Question: What jurisdiction, city, or county is the document associated with?
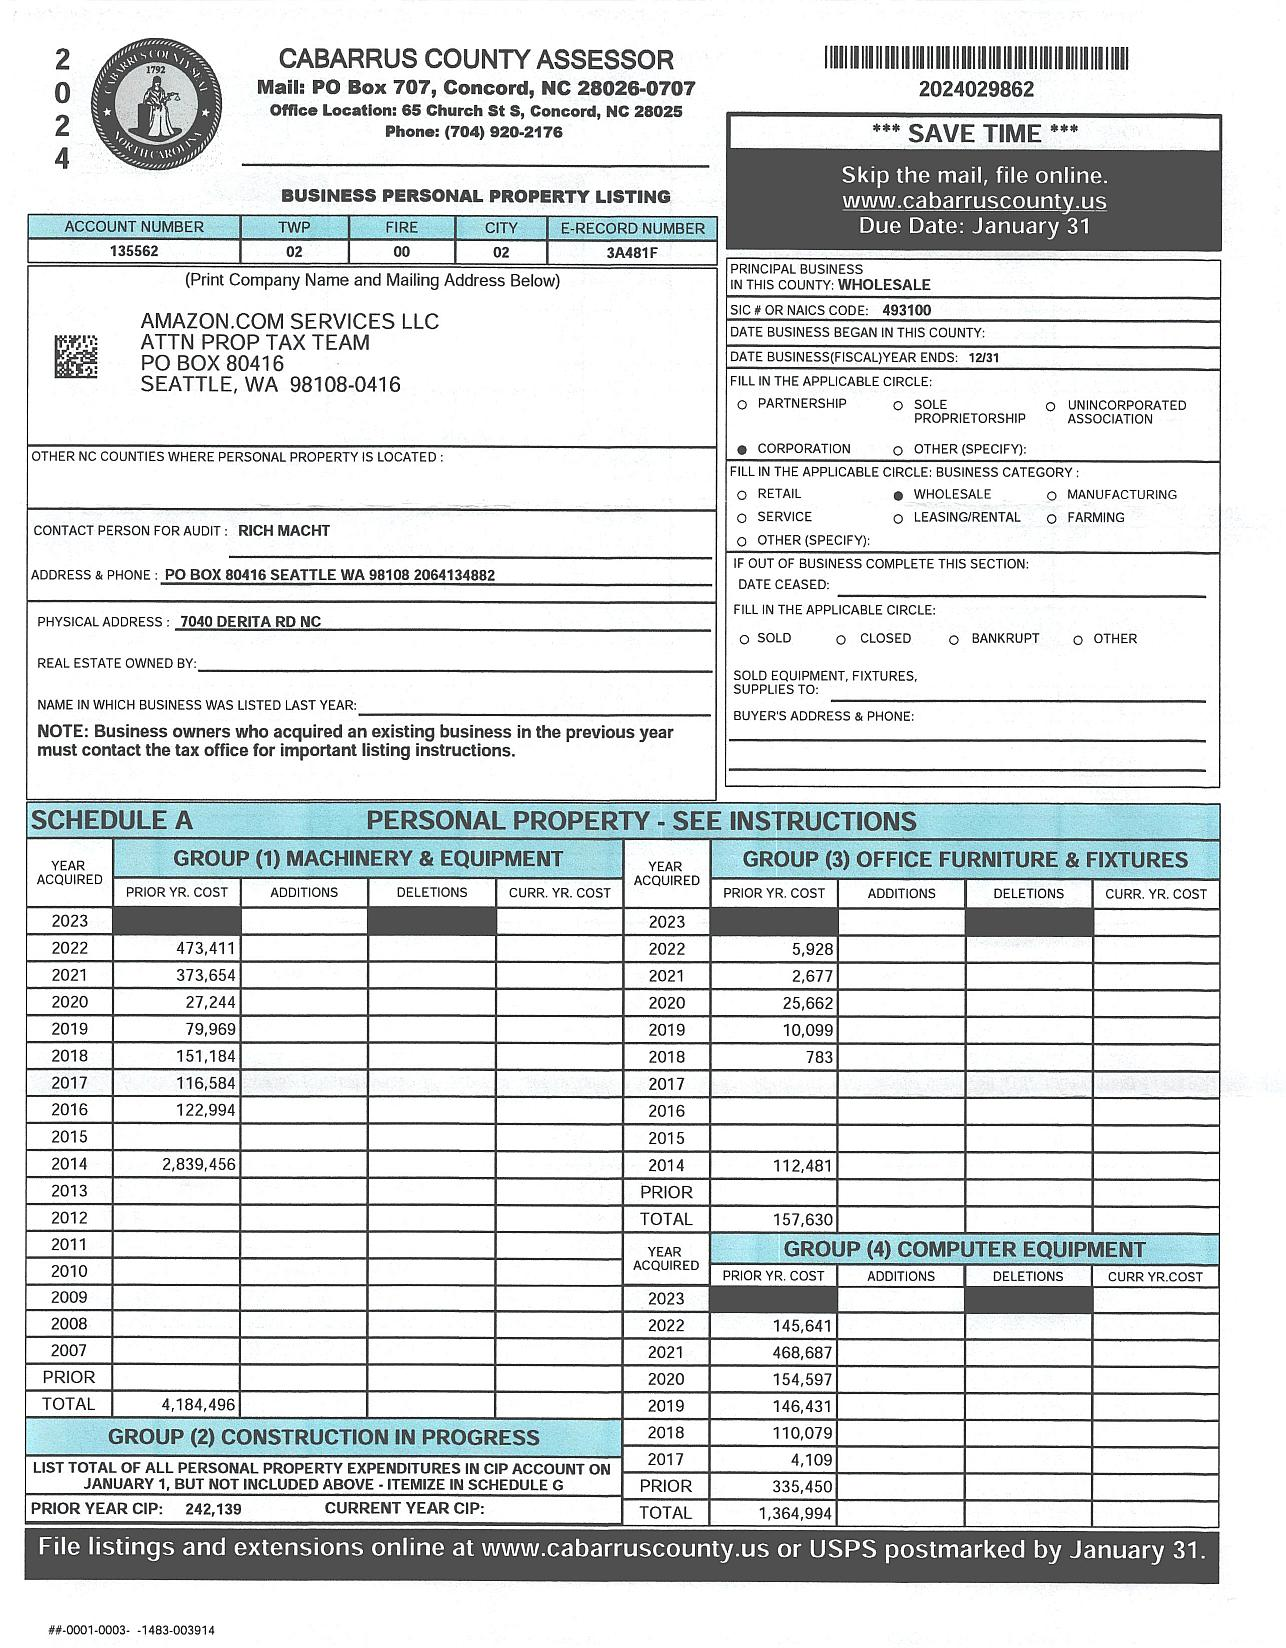
Answer: "Cabarrus County"